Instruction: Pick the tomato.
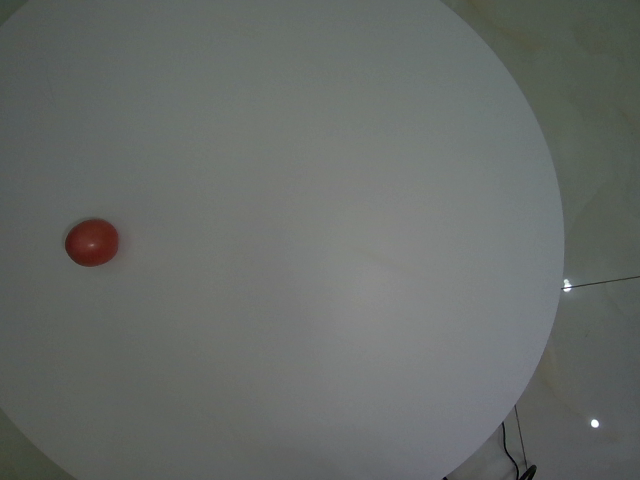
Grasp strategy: vertical